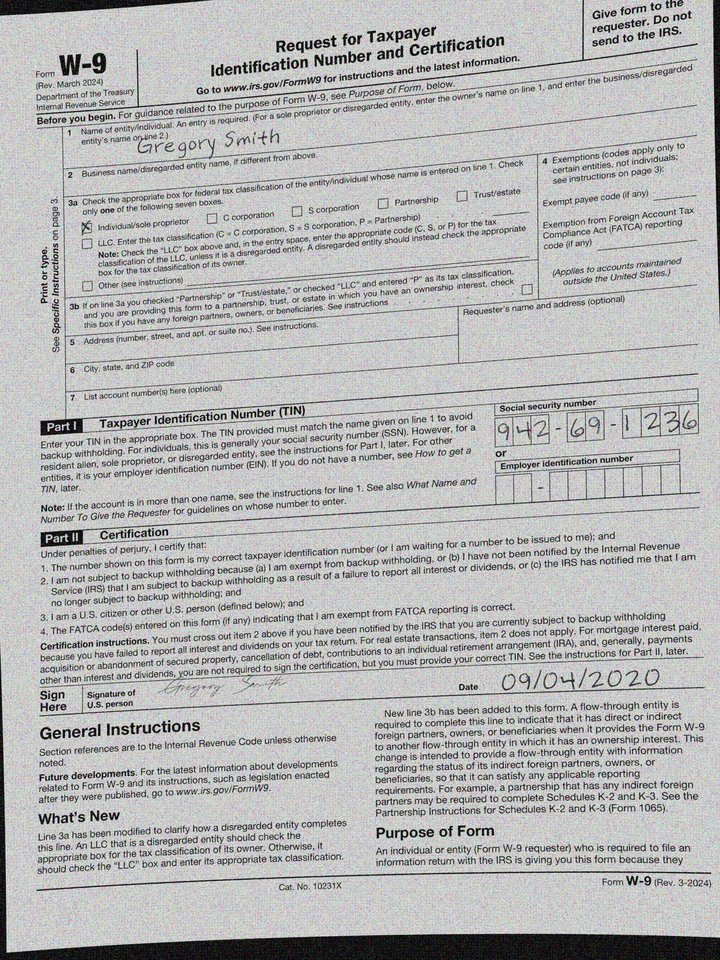
cbx: yes
ssn: 942691236
enm: Gregory Smith
sdt: 09/04/2020